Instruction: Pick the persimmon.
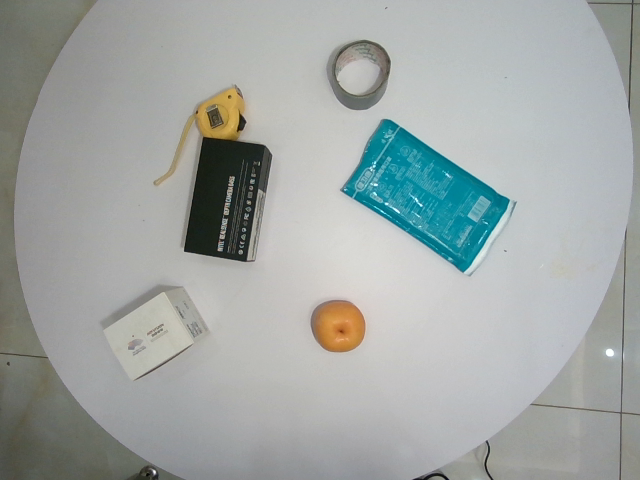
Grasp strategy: vertical